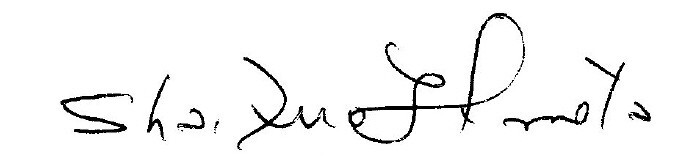
Signature of: elías pino iturrieta